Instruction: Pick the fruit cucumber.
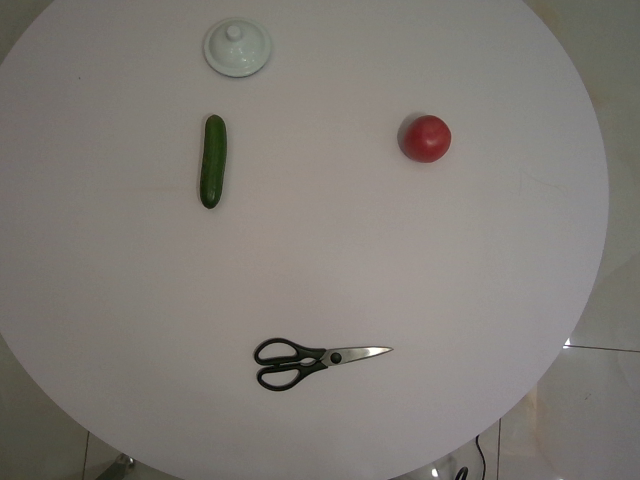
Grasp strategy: vertical